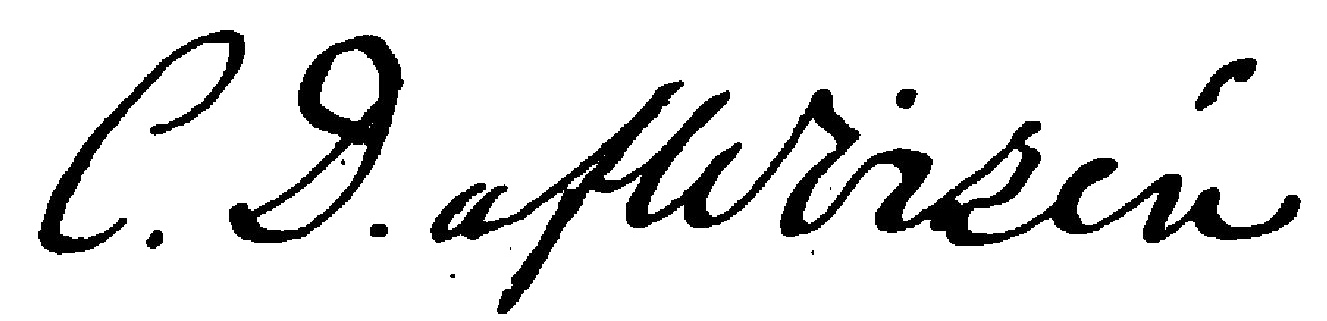
Signature of: carl david af wirsén